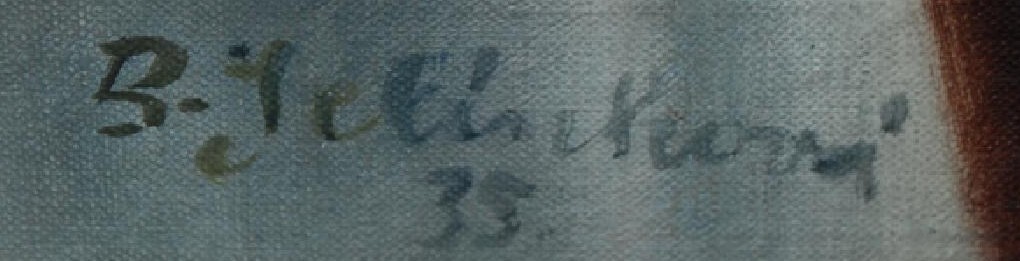
Signature of: božena jelínková jirásková